Question: What do the imaging results show?
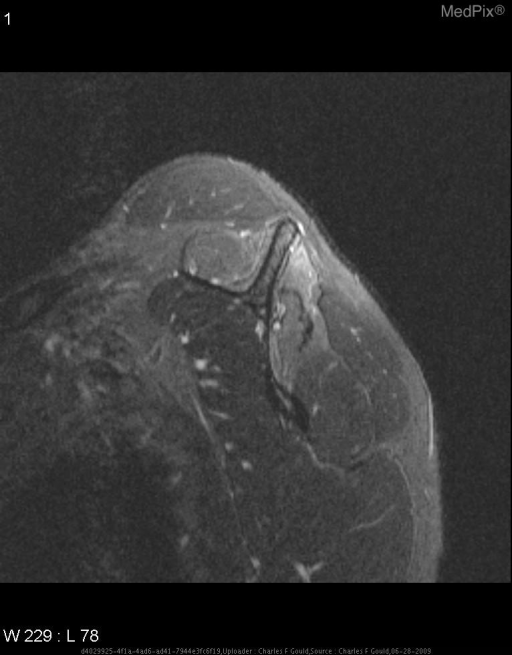
Answer: The imaging shows •  On T1 weighted imaging, moderate muscular body atrophy and fatty replacement within a single or multiple rotator cuff or shoulder muscles.  •  Abnormal increased increased T2 or STIR signal will also be seen in these affected muscles. Abnormal increased signal involving the supraspinatous and infraspinatous muscles..